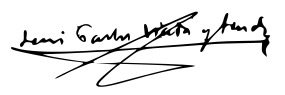
Signature of: lluís carles viada i lluch